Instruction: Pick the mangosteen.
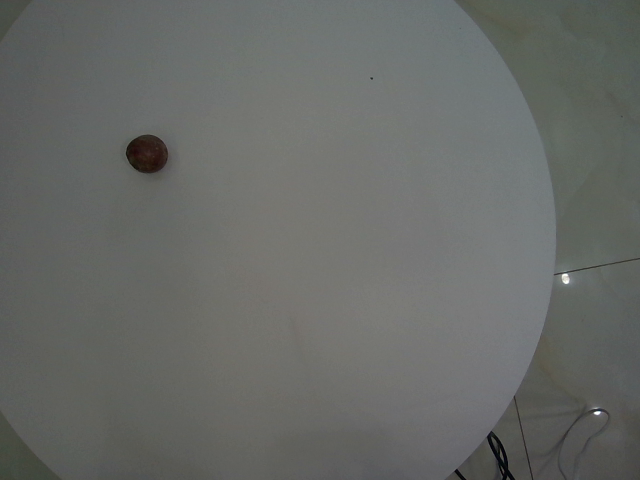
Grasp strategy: vertical